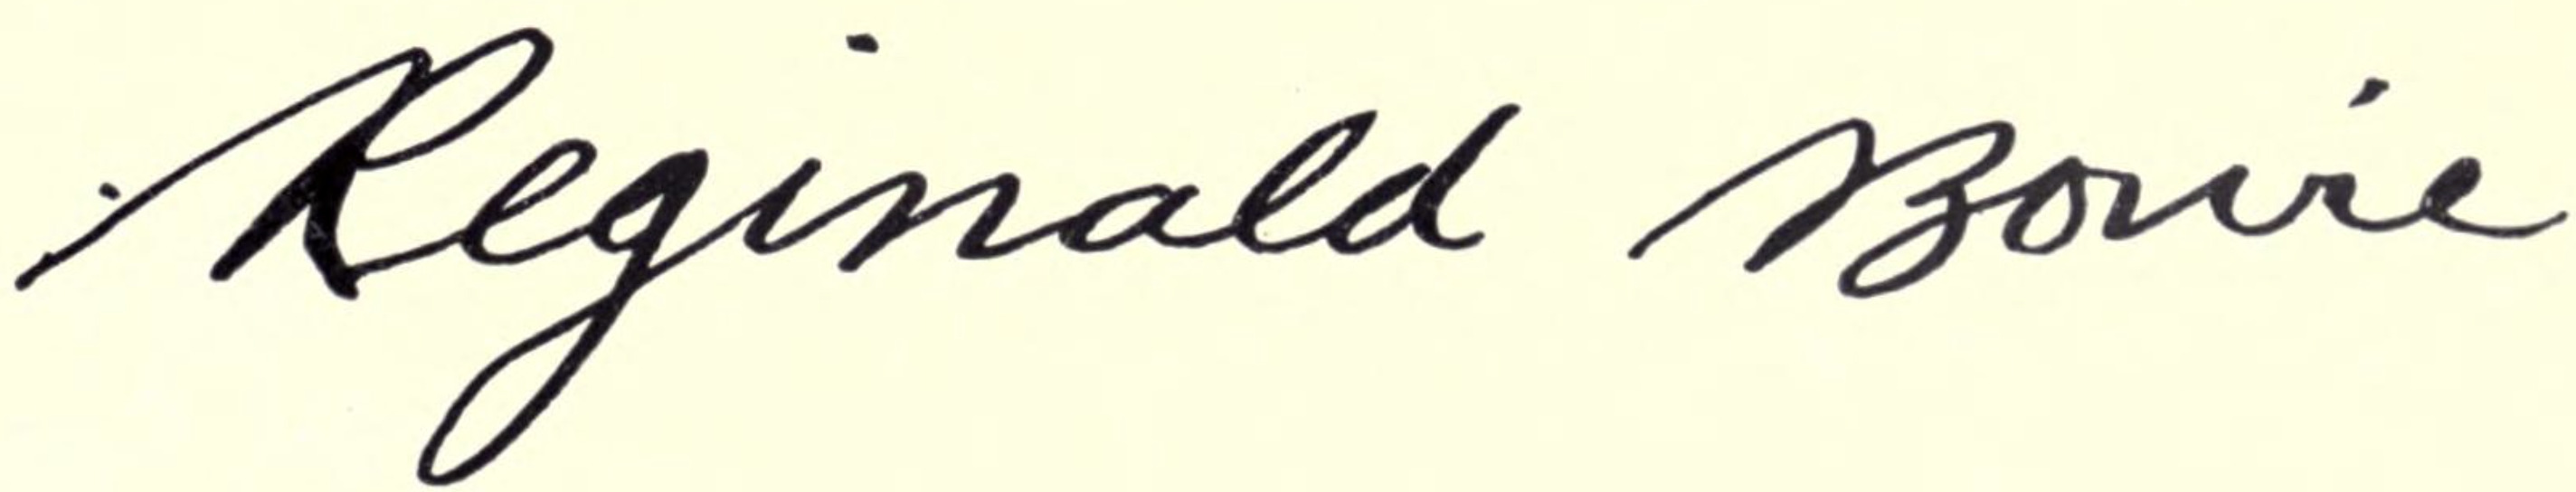
Signature of: reginald bowie